Question: What is the total amount of taxes owed as per the document?
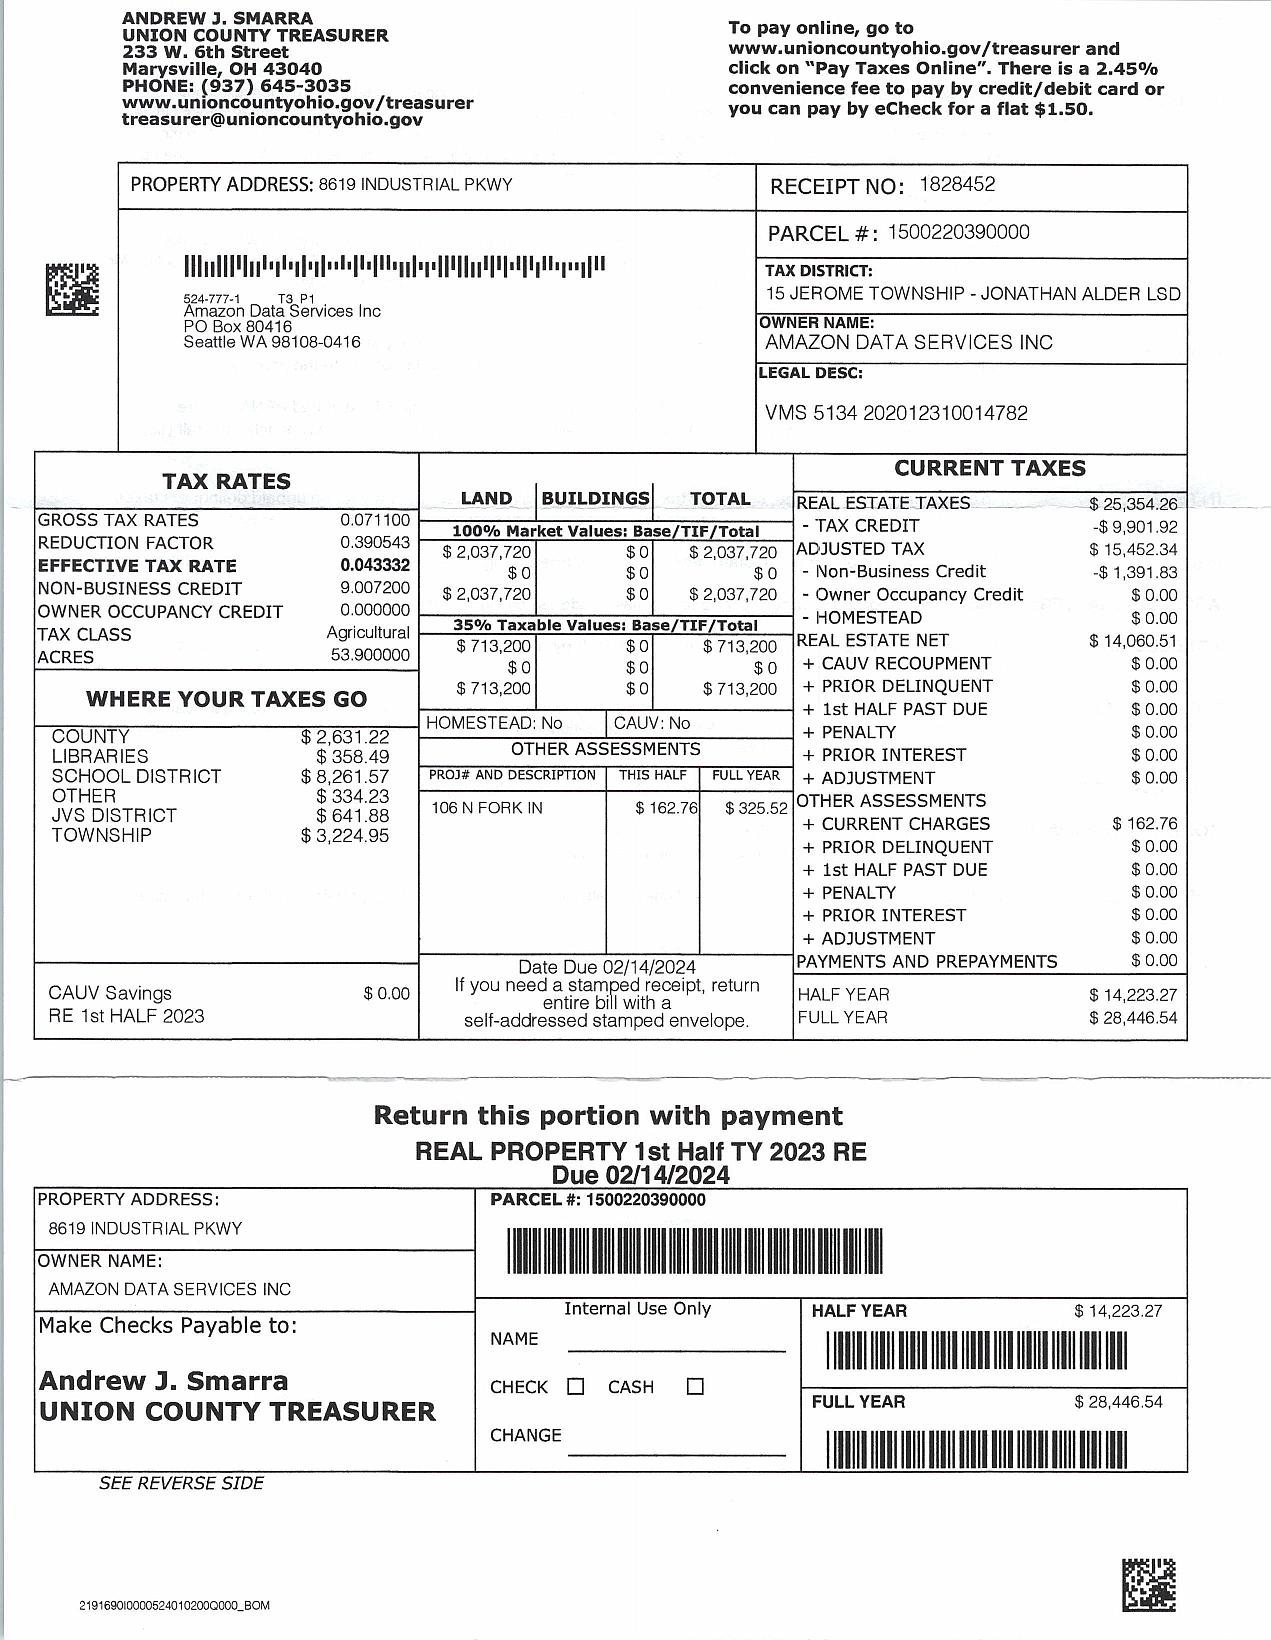
Answer: "$28,446.54 "